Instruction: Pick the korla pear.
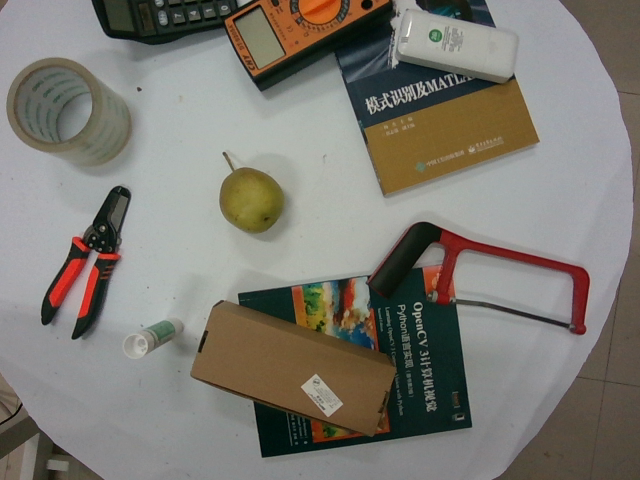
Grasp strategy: vertical